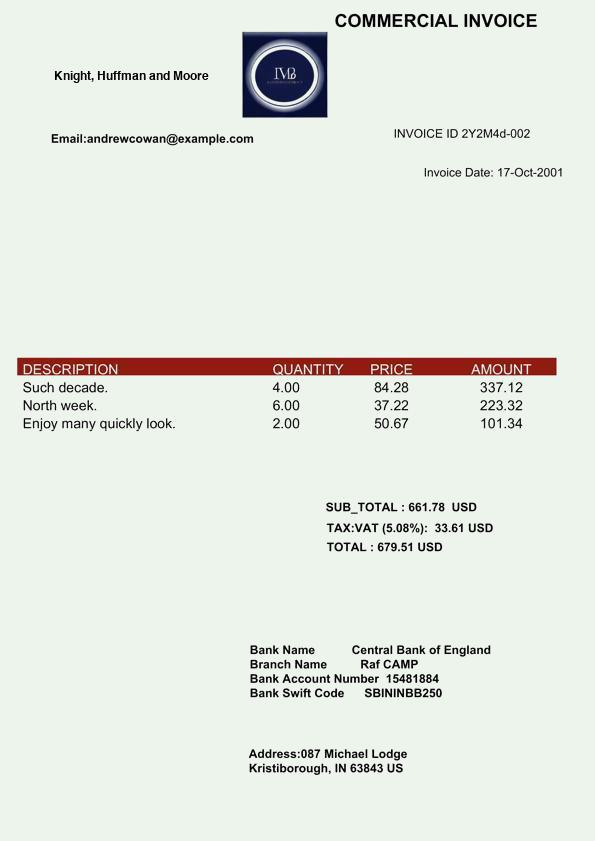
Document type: Invoice